Can you pull out the amount in words, numerical amount, payee's name, date of the cheque, and the bank's name from the image?
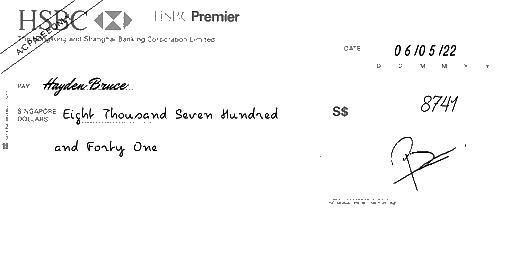
amt_in_words: Eight Thousand Seven Hundred and Forty One
amt_in_figures: 8741
payee_name: Hayden Bruce
bank_name: HSBC
cheque_date: 06/05/22